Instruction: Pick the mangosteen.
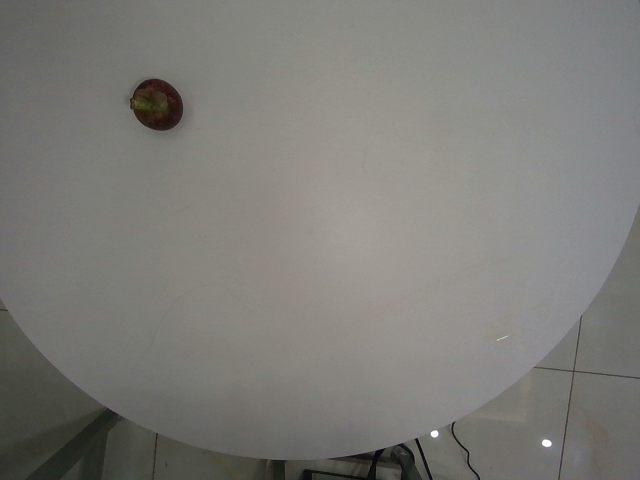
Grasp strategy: vertical